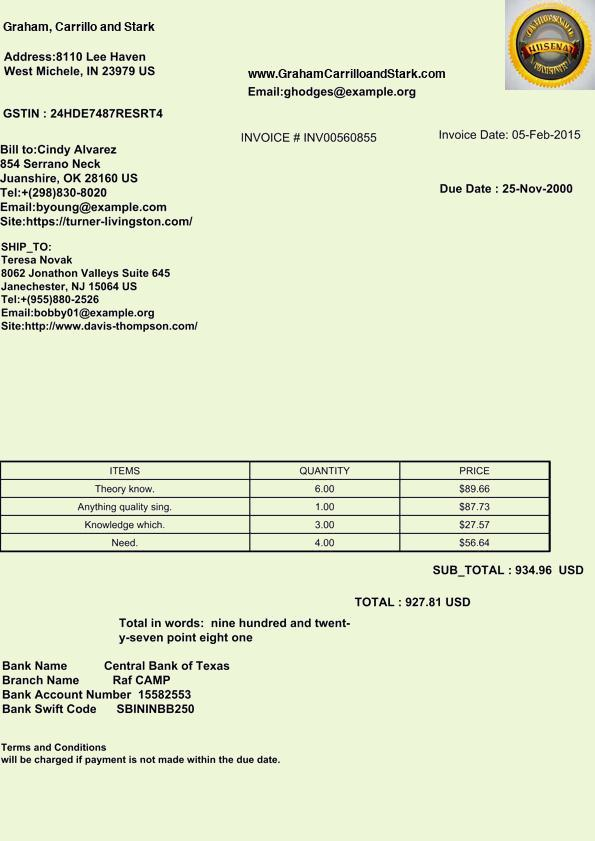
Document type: Invoice